Question: Talk about the condition:
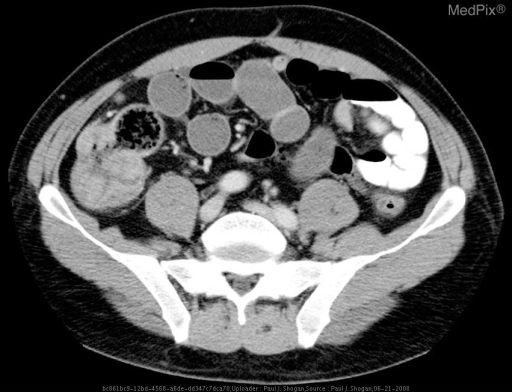
Answer: The disease is discussed as: Hereditary nonpolyposis colon cancer (HNPCC) is also known as Lynch syndrome, of which, there are two types.  Lynch I has no history of associated cancers.  Lynch II often presents with other cancers most commonly of ovarian or uterine origin. Both types are predisposed to a higher frequency of proximal colonic tumors with advanced pathology compared to typical colon cancer.

HNPCC typically presents during the fourth and fifth decades and characterized by adenomas that progress much more rapidly to carcinoma than typical.  These are not as numerous as those in Familial adenomatous polyposis (FAP).  It also has a more heterogenous genetic basis than FAP, with most cases linked to chromosomes 2,3, and 7.  As such, the diagnosis is often based upon familial history of early colorectal cancer presentations (prior to 50 years of age).

Genetic testing is often difficult secondary to multiple site mutations and is positive in approximately 80% of affected individuals.  However, agressive surveillance of all first degree relatives of individuals clinically suspected to have the syndrome is warranted.

Screening should begin at age 20 to 25 consist of colonoscopy every other year.  Alternatively, genetically positive individuals should be considered for prophylactic colectomy.  Affected females should consider early childbearing followed by prophylactic total abdominal hyterectomy and bilateral oophorectomy.

Imaging characteristics are those of the respective cancers.  In the case of colon cancer, it often presents as an intraluminal filling defect with bowel wall thickening and adjacent inflammation (fat stranding).  It is often focal and is frequently accompanied by adjacent lymphadenopathy.  It can be difficult to differentiate this entity from diverticulitis which can also present with similar findings.  However, the wall thickening and pericolonic inflammation are more likely to be focal in colon cancer, whereas it more likely to involve larger segments in diverticulitis (greater than 10 CM).  Also, diverticulitis is much less likely to have associated lymphadenopathy and intaluminal mass.